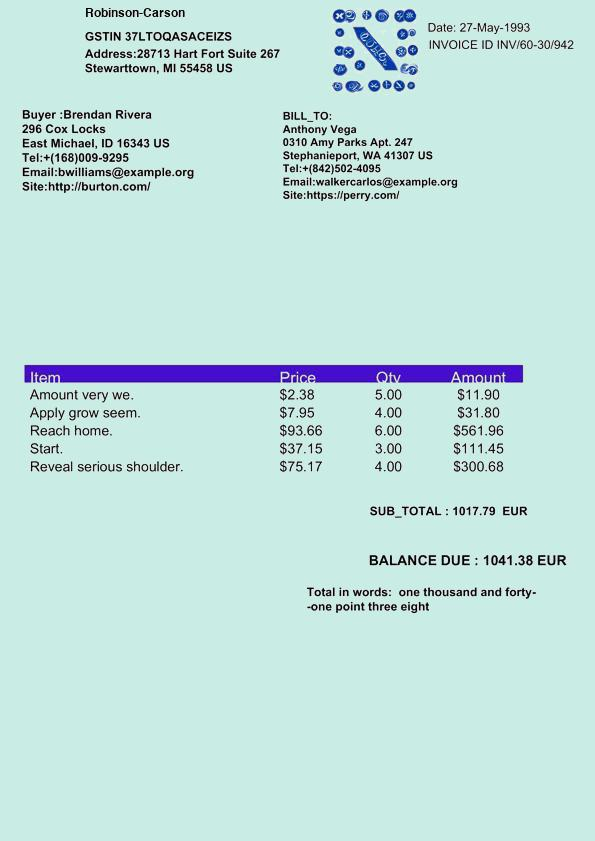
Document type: Invoice